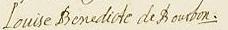
Signature of: louise bénédicte de bourbon